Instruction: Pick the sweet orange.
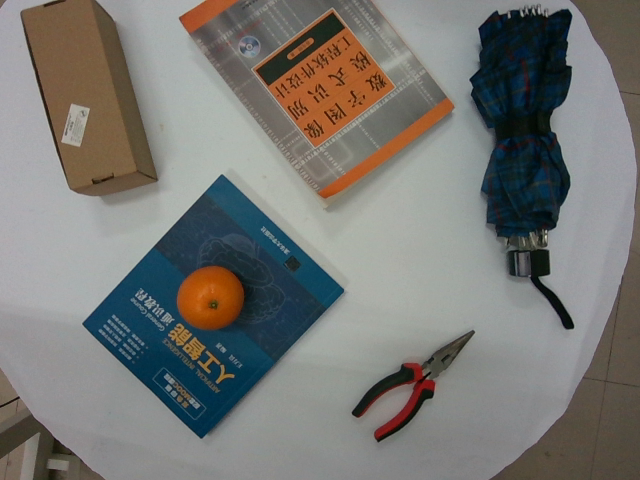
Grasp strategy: vertical